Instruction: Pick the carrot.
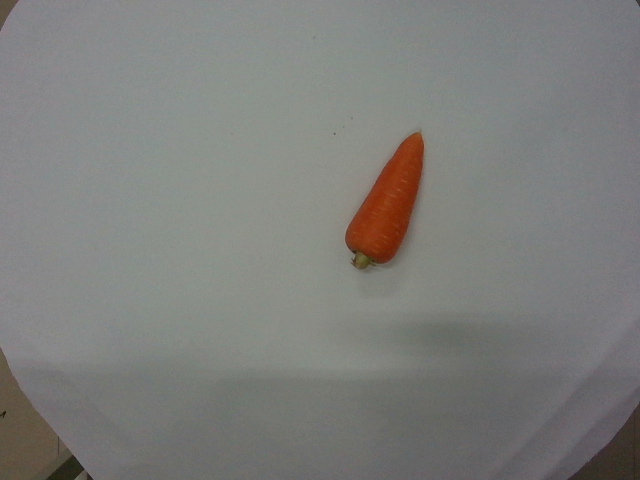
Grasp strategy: vertical